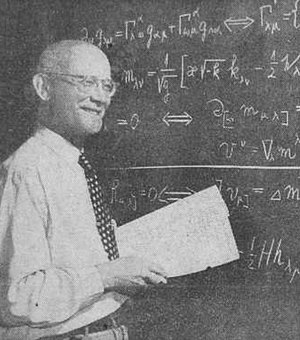
Čeština: Václav Hlavatý (1894-1969), český matematik